Question: What is the address or location of the property listed in the document?
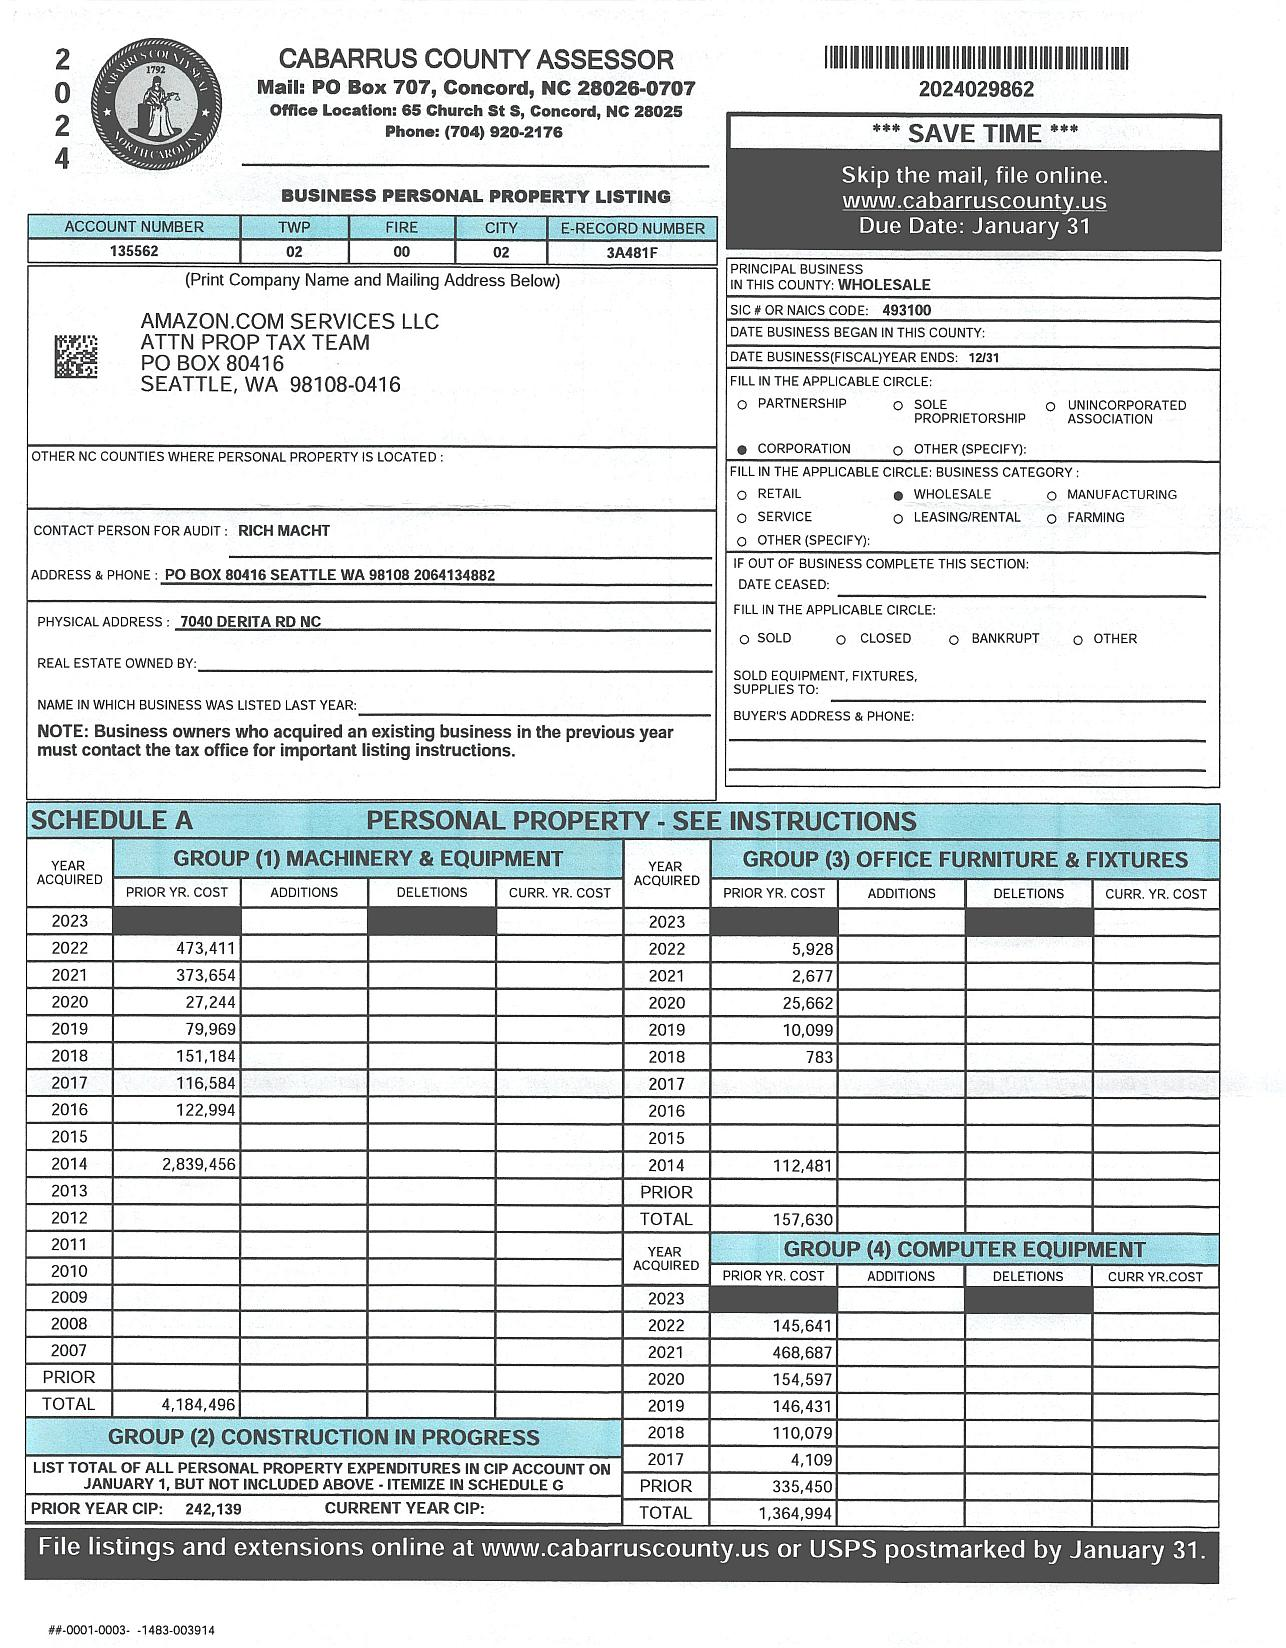
Answer: "7040 DERITA RD NC"